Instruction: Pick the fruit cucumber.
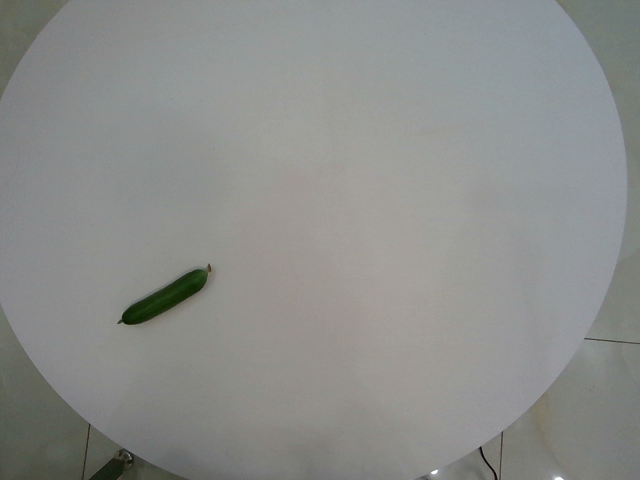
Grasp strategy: vertical